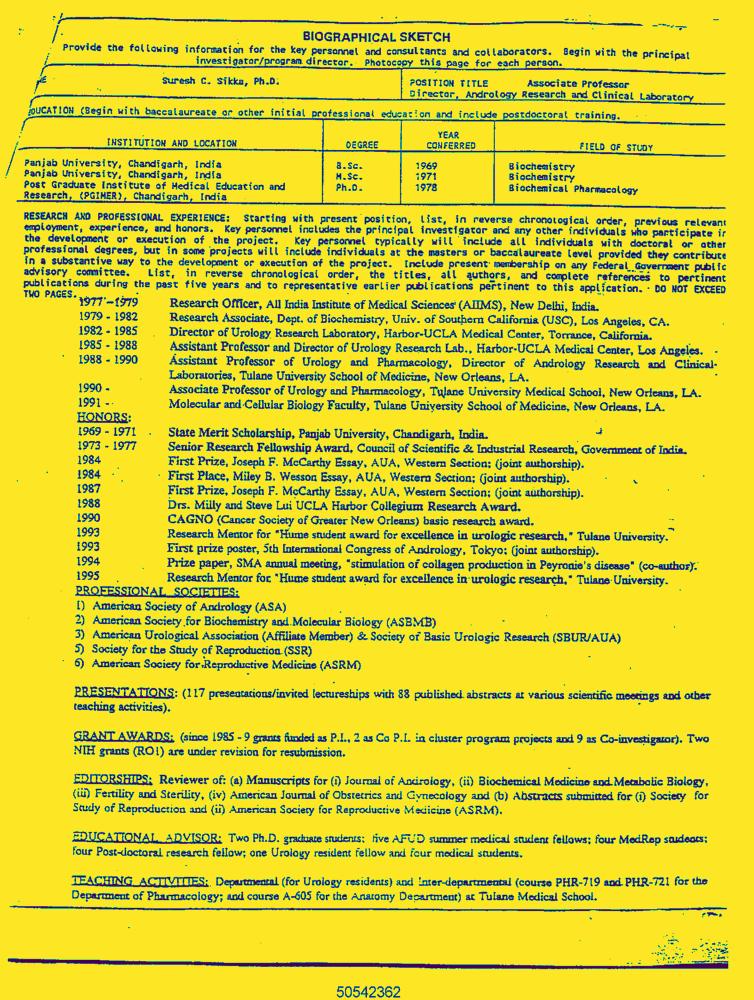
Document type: Resume-Doc